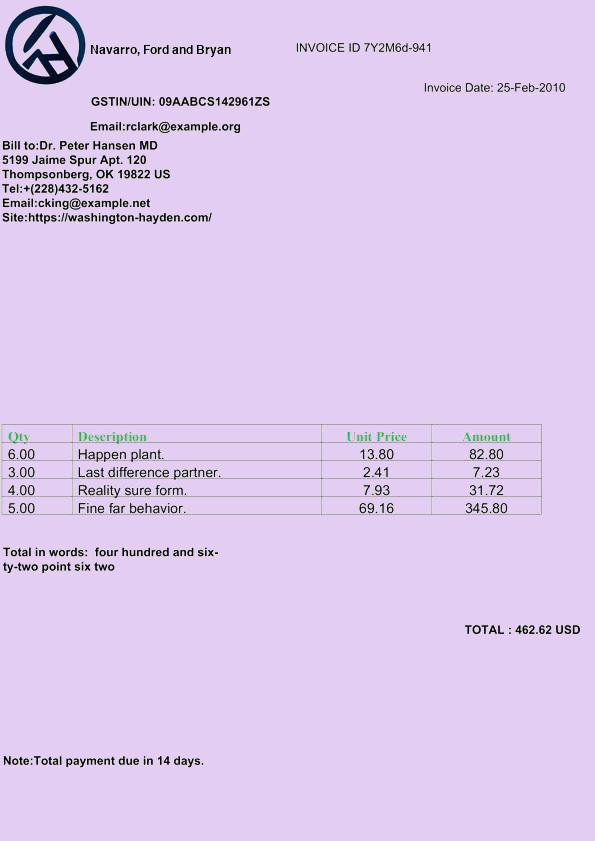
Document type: Invoice